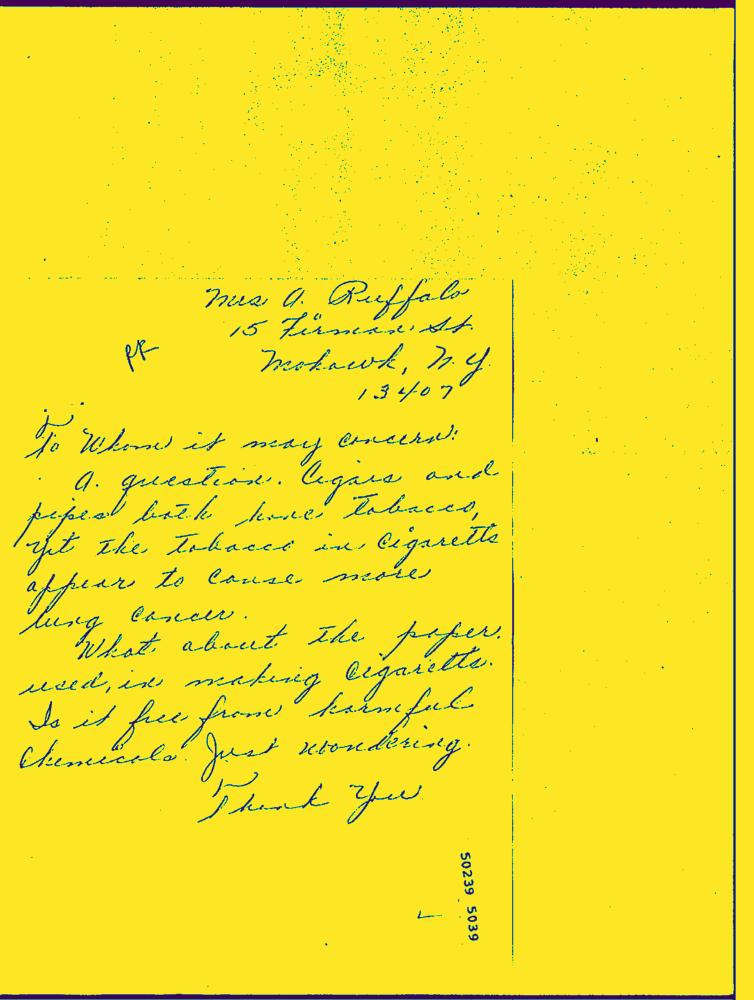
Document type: Hand-Written